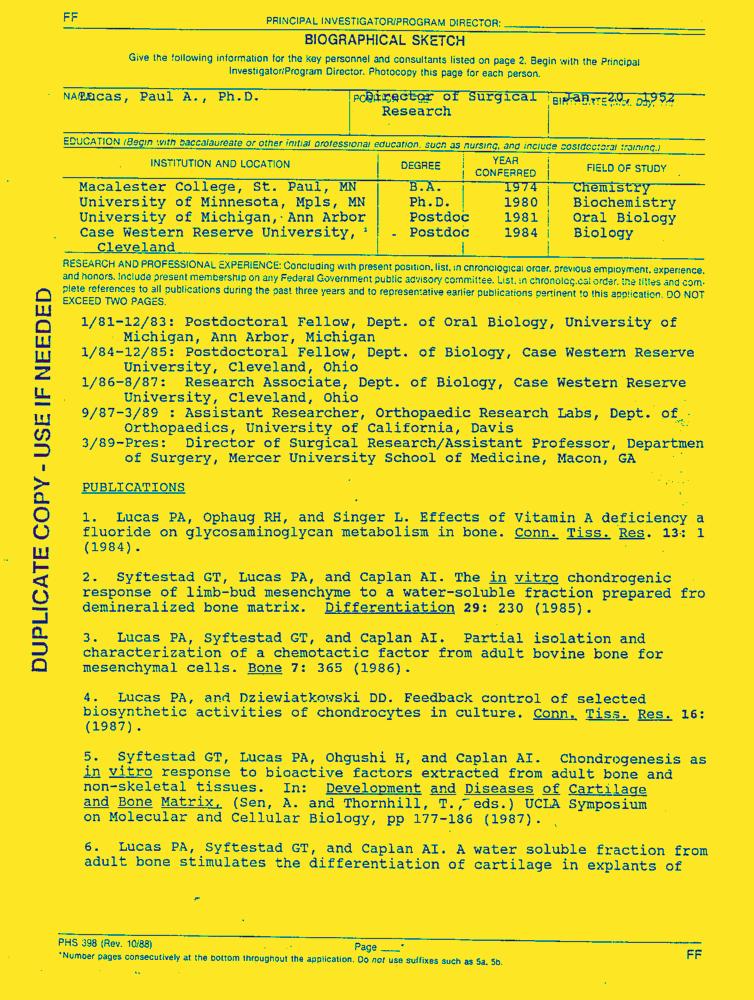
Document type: Resume-Doc